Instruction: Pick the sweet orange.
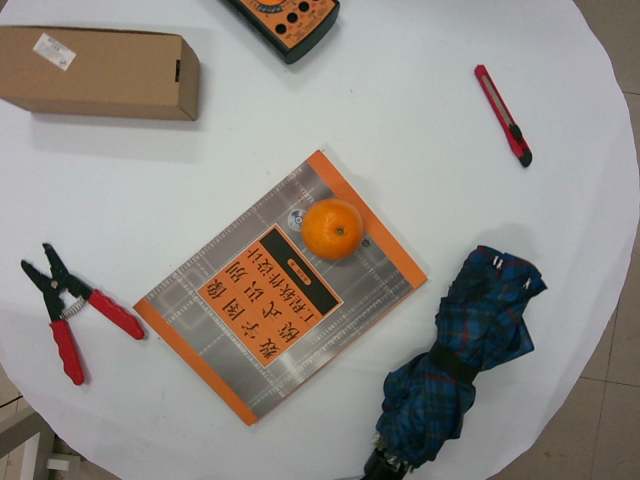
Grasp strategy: vertical